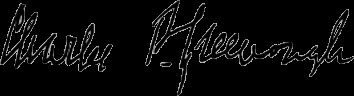
Signature of: charles p greenough